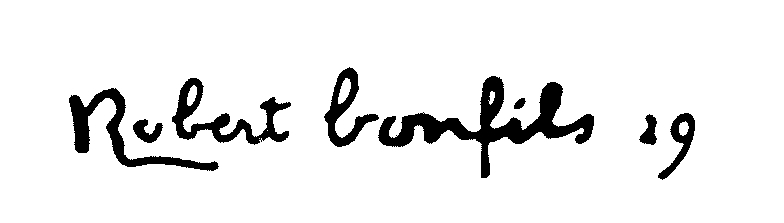
Signature of: robert bonfils